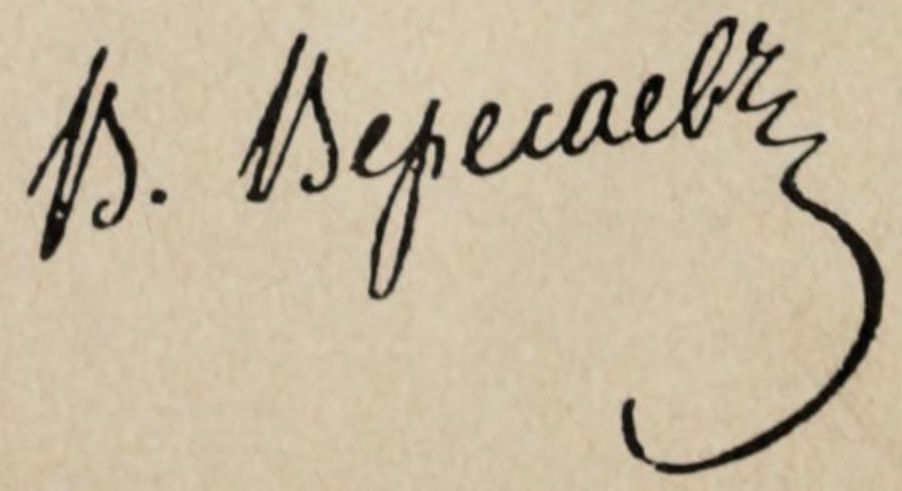
Signature of: vikenty veresaev